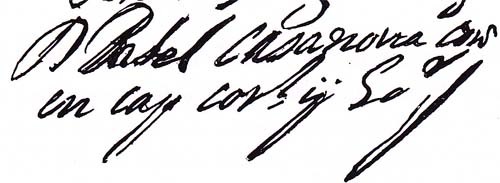
Signature of: rafael casanova